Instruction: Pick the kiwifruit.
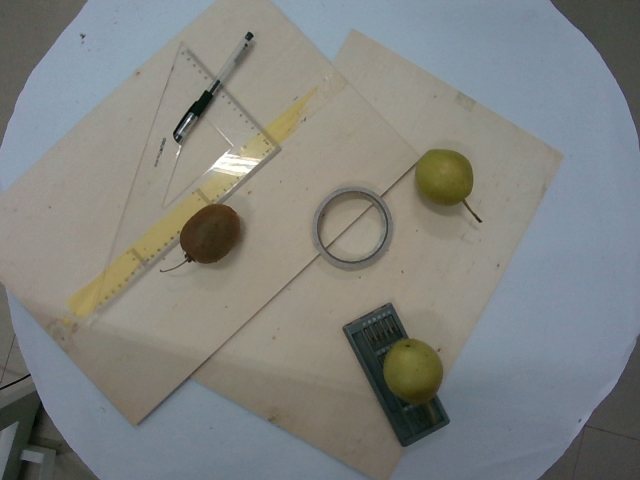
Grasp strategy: vertical